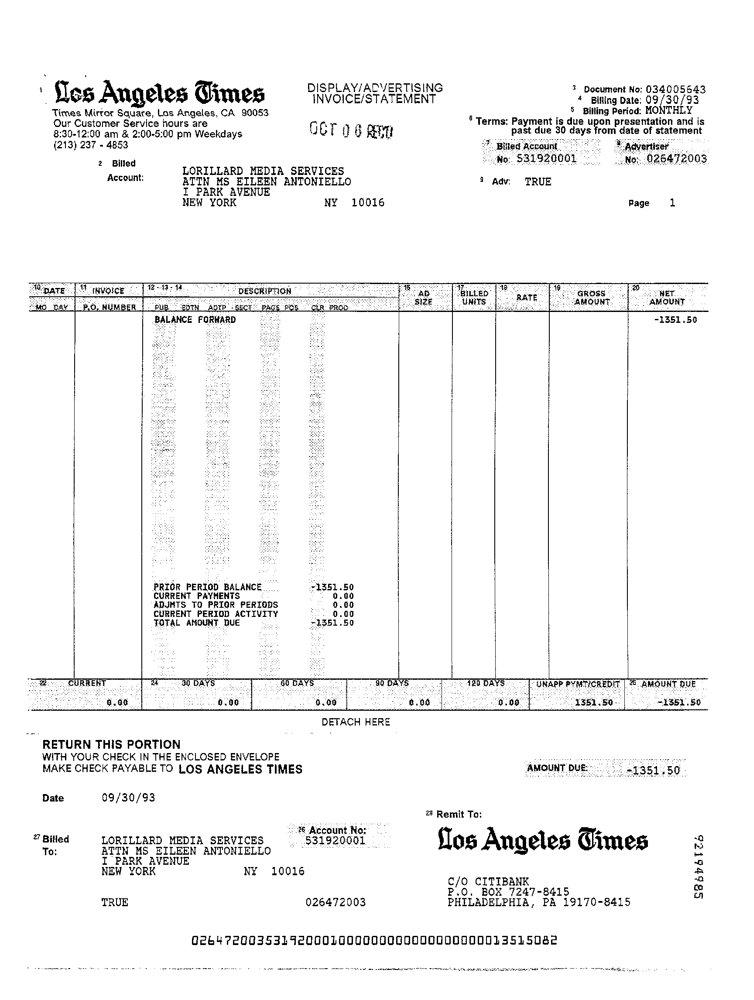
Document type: Invoice